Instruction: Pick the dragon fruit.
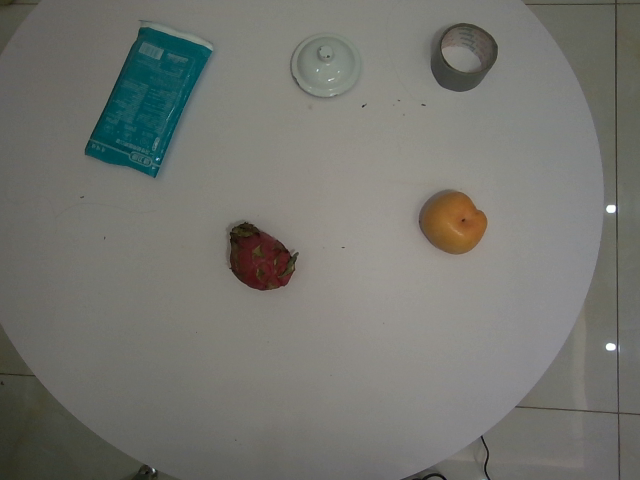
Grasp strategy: vertical